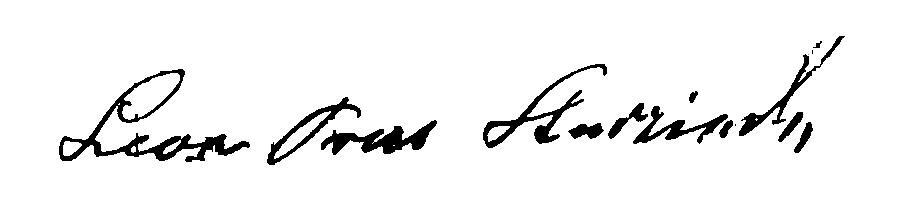
Signature of: leon studziński